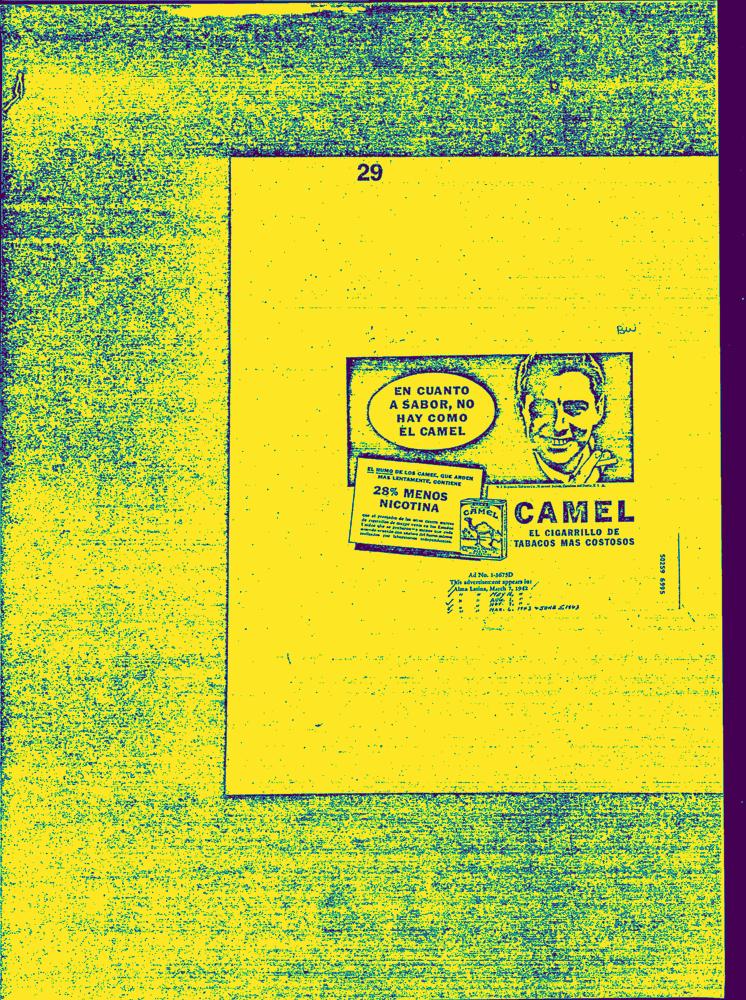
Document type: AD